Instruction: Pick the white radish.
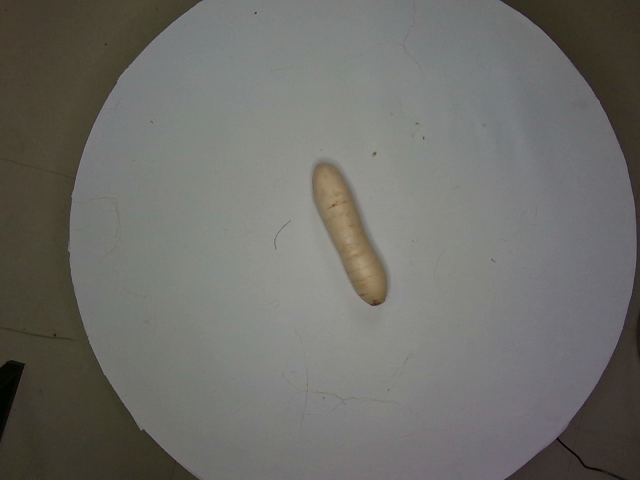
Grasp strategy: vertical